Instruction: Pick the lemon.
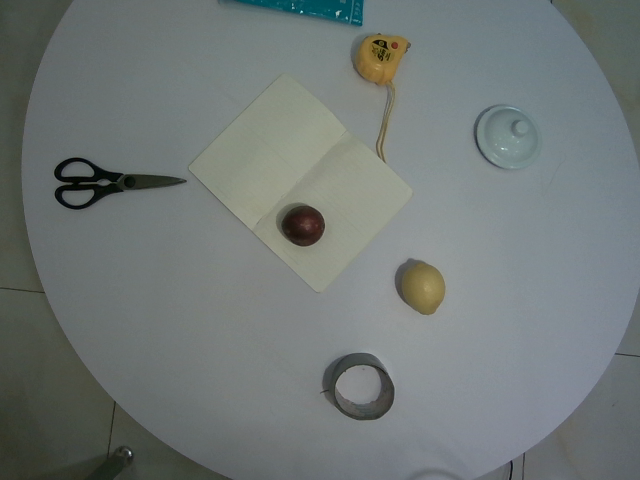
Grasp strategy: vertical